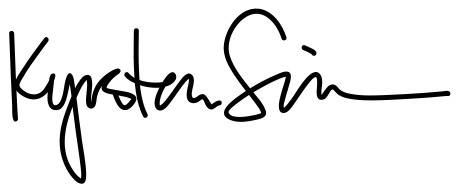
Signature of: kyrsten sinema